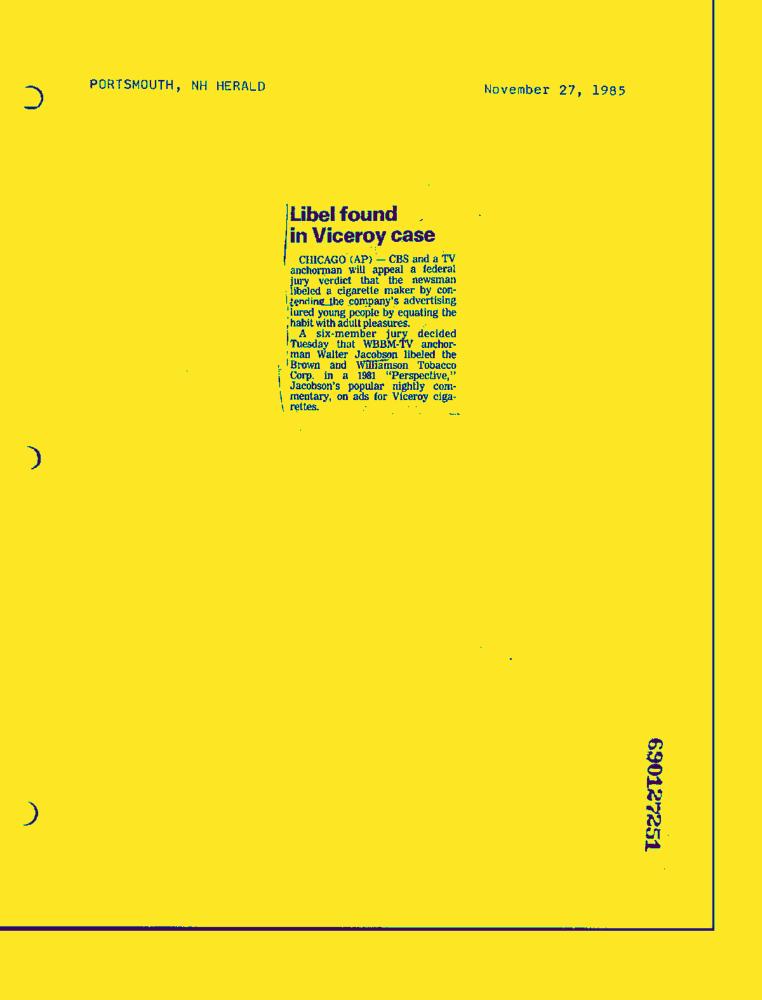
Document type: News-Article